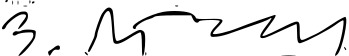
Signature of: zoran lutovac